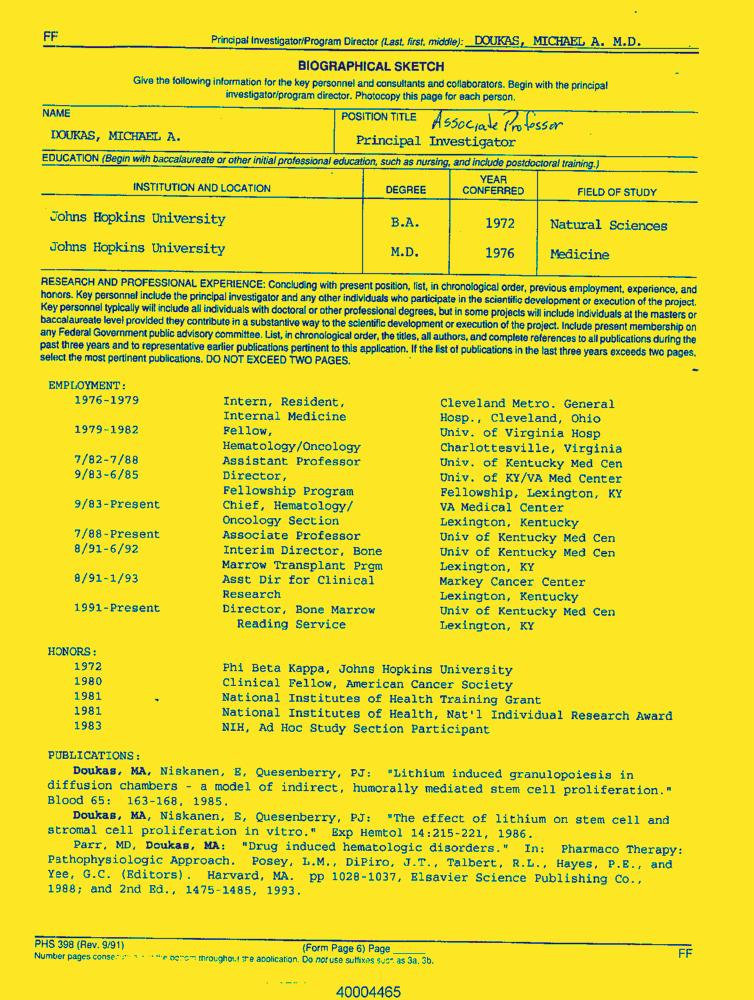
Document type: Resume-Doc